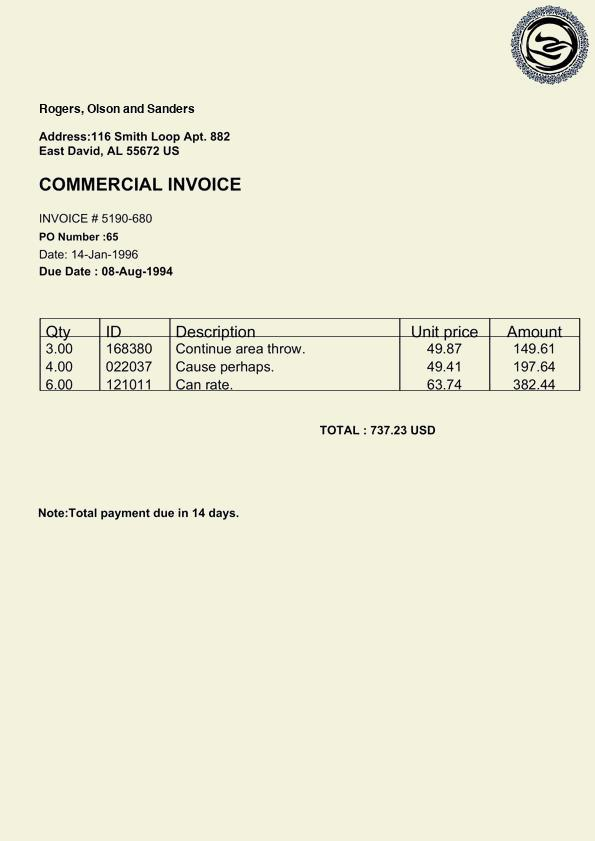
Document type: Invoice